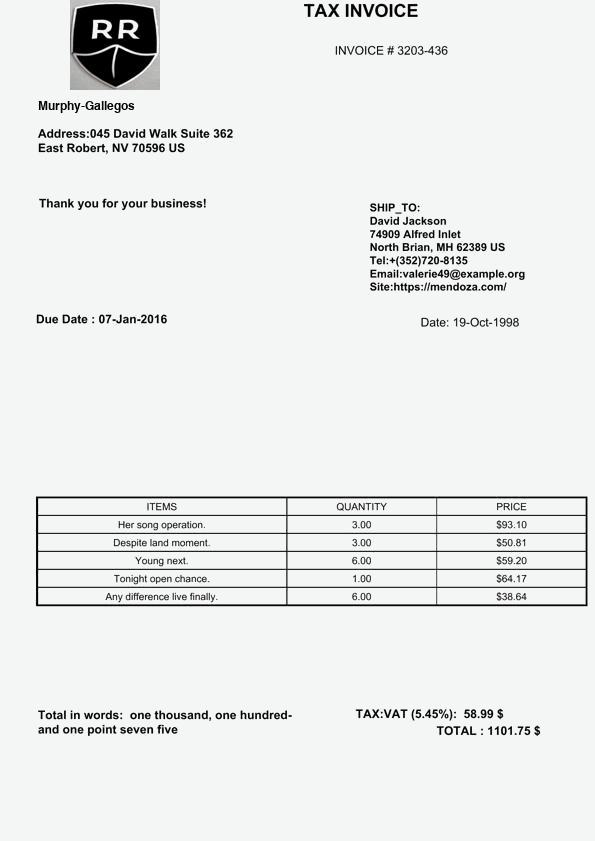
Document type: Invoice